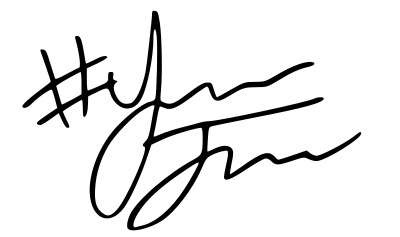
Signature of: yeonjun